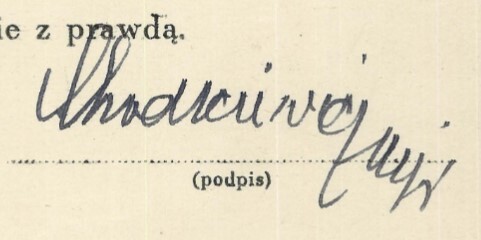
Signature of: kazimierz chodkiewicz